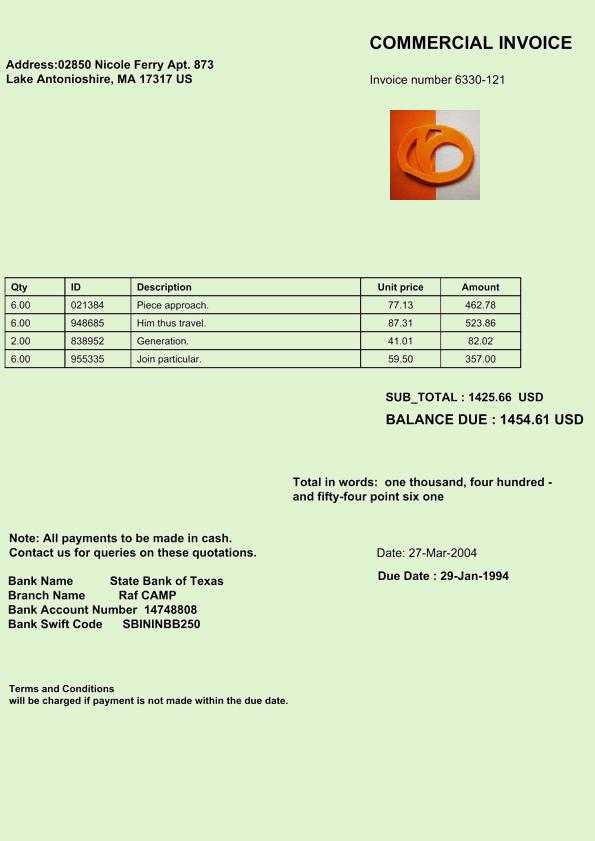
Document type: Invoice